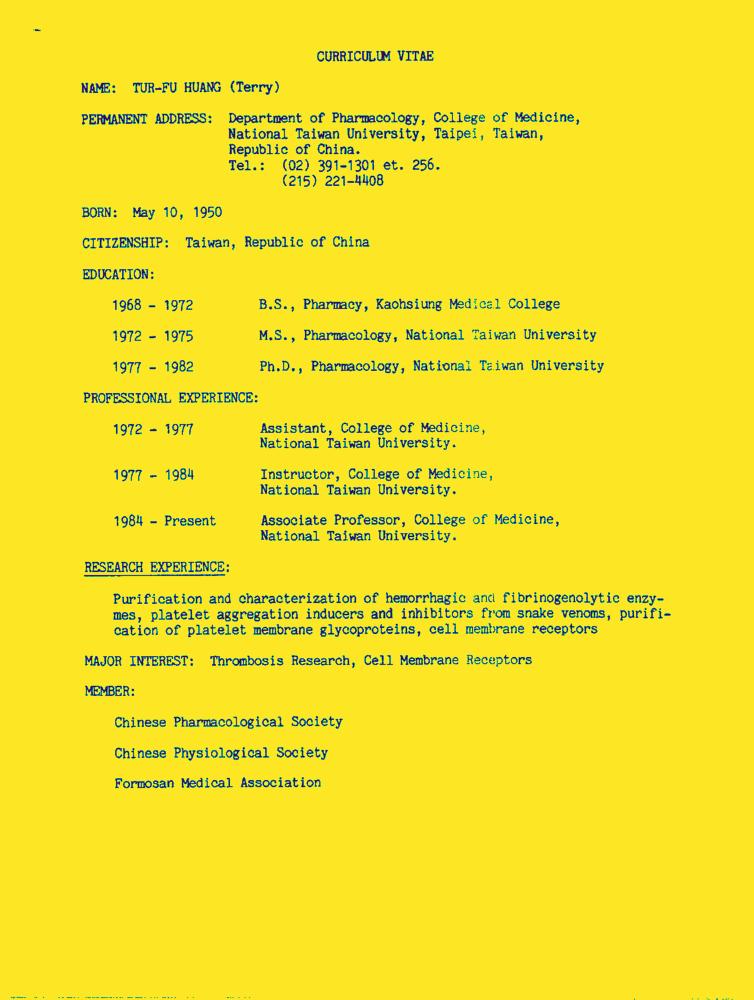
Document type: Resume-Doc